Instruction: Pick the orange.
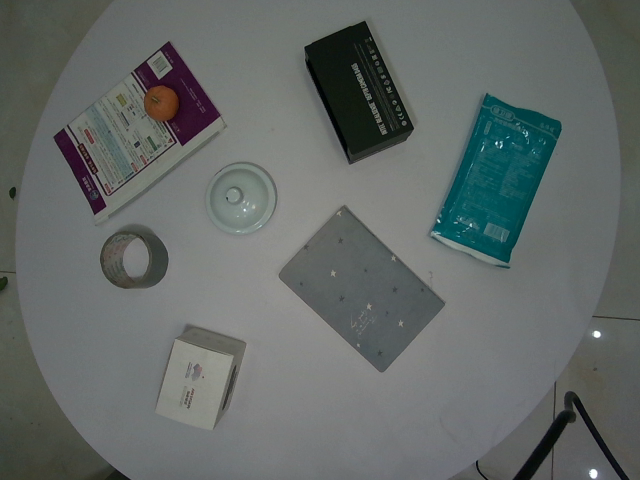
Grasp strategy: vertical